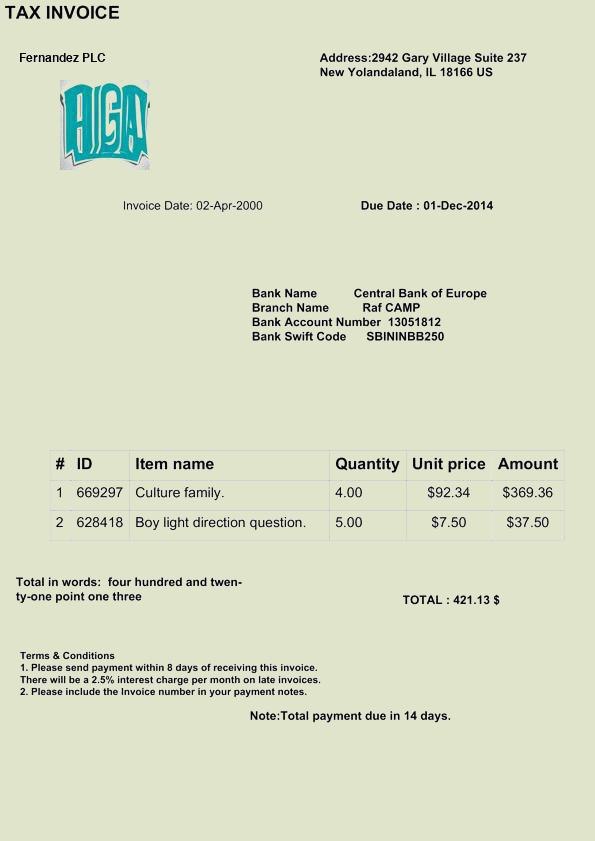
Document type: Invoice